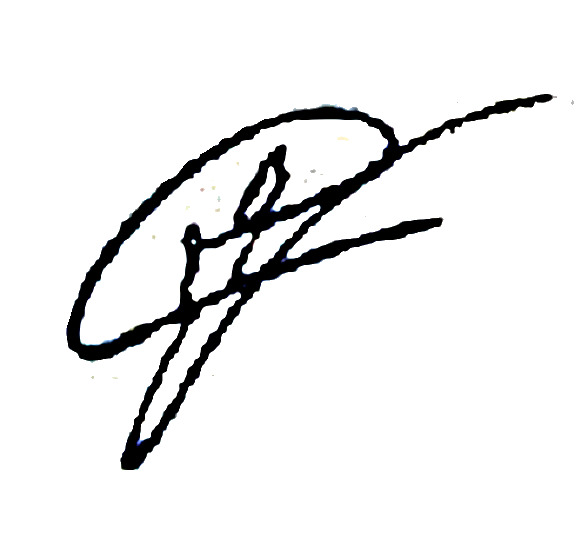
Signature of: carlos marín